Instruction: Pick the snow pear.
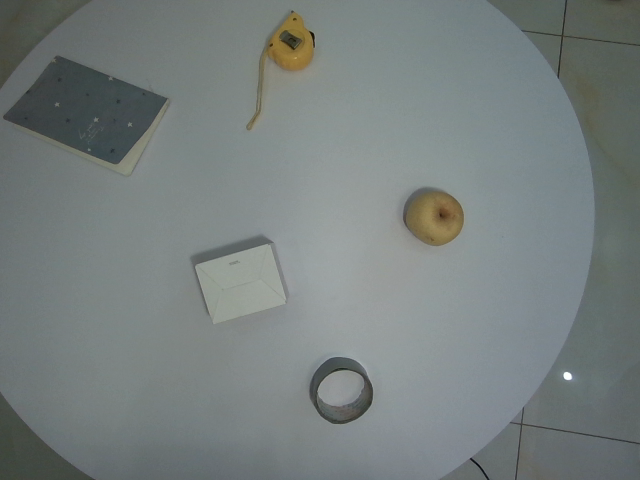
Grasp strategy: vertical